Question: What is the property identification or parcel number listed?
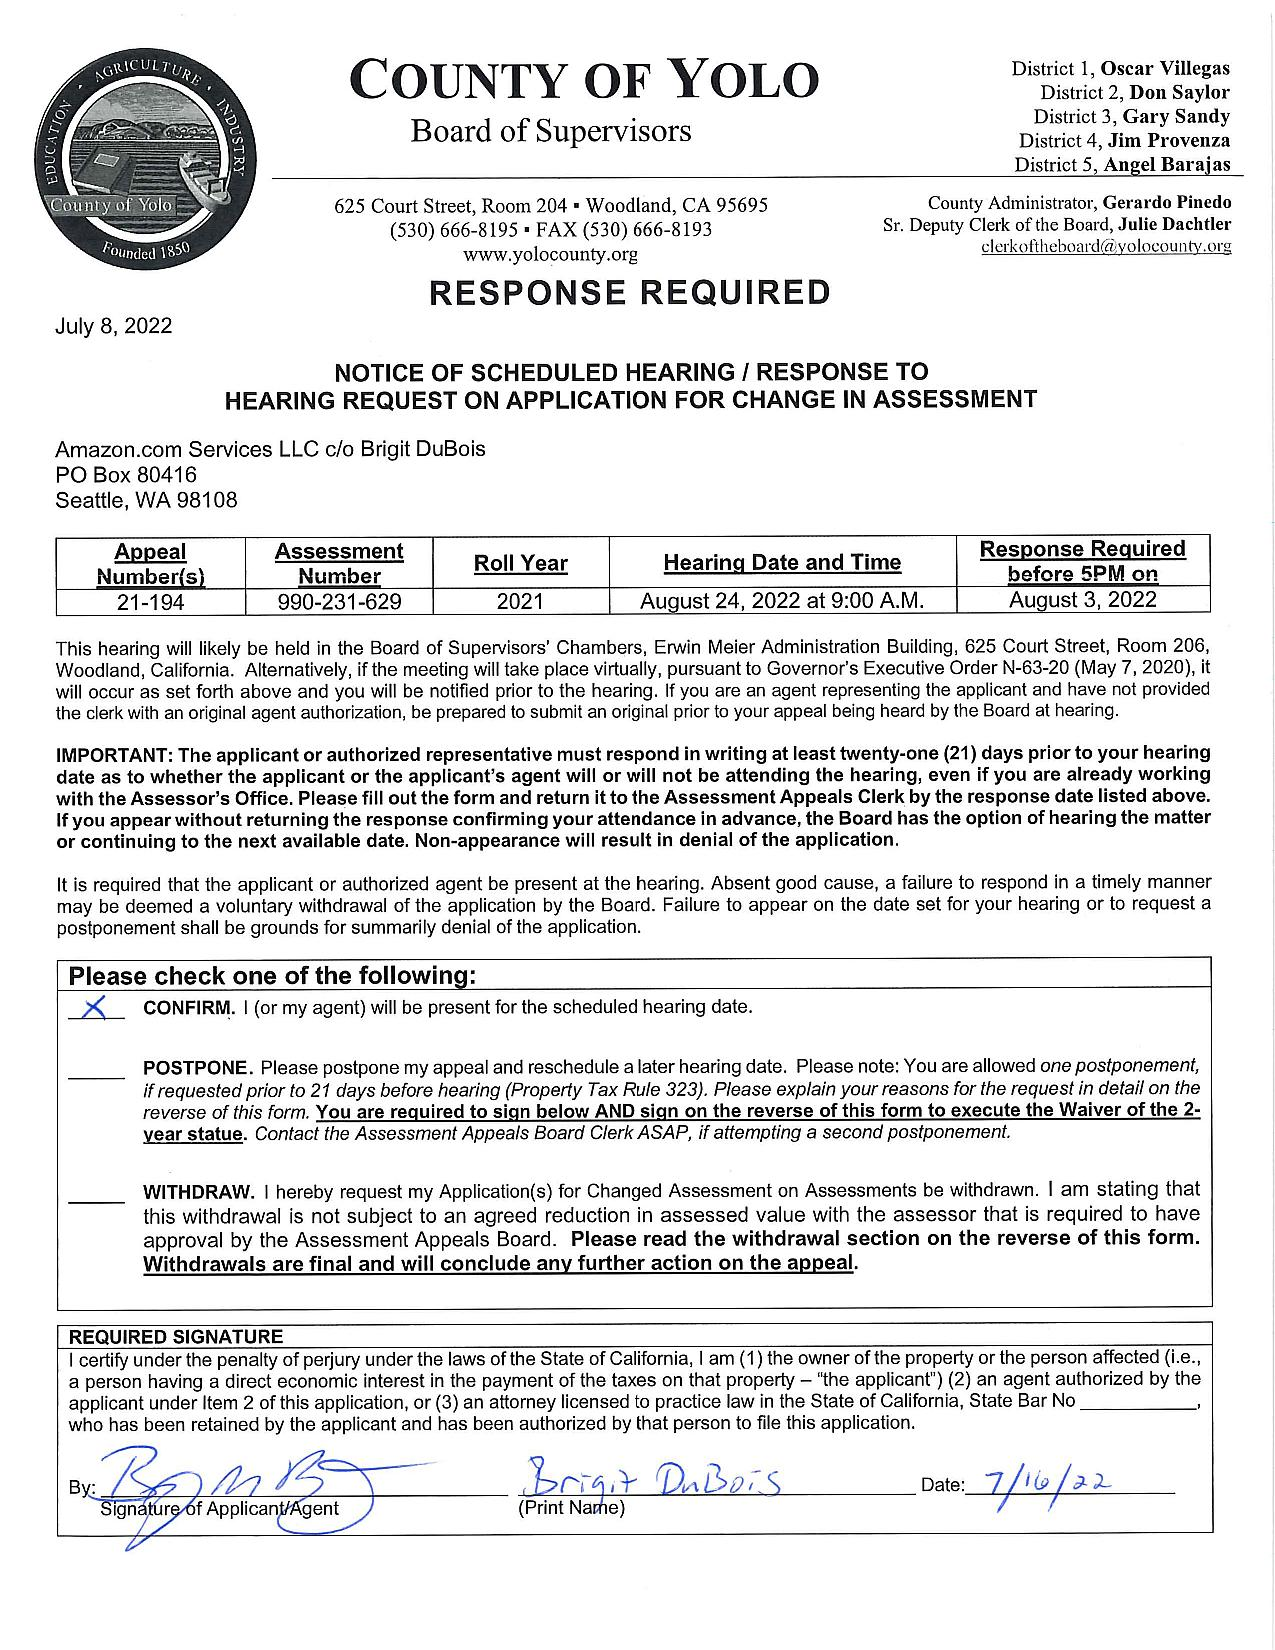
Answer: "990-231-629"